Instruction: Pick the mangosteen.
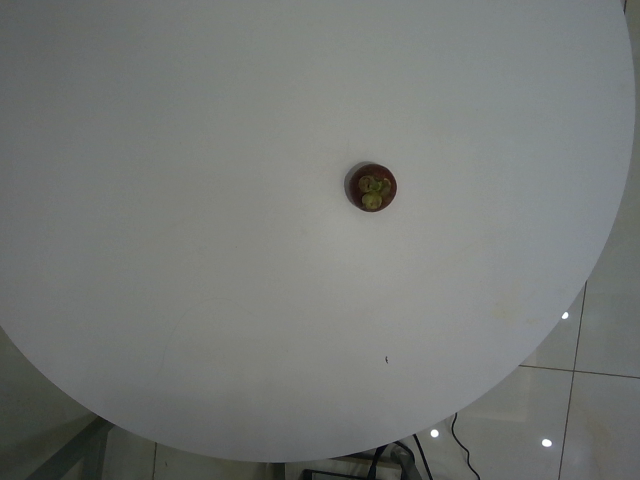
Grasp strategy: vertical